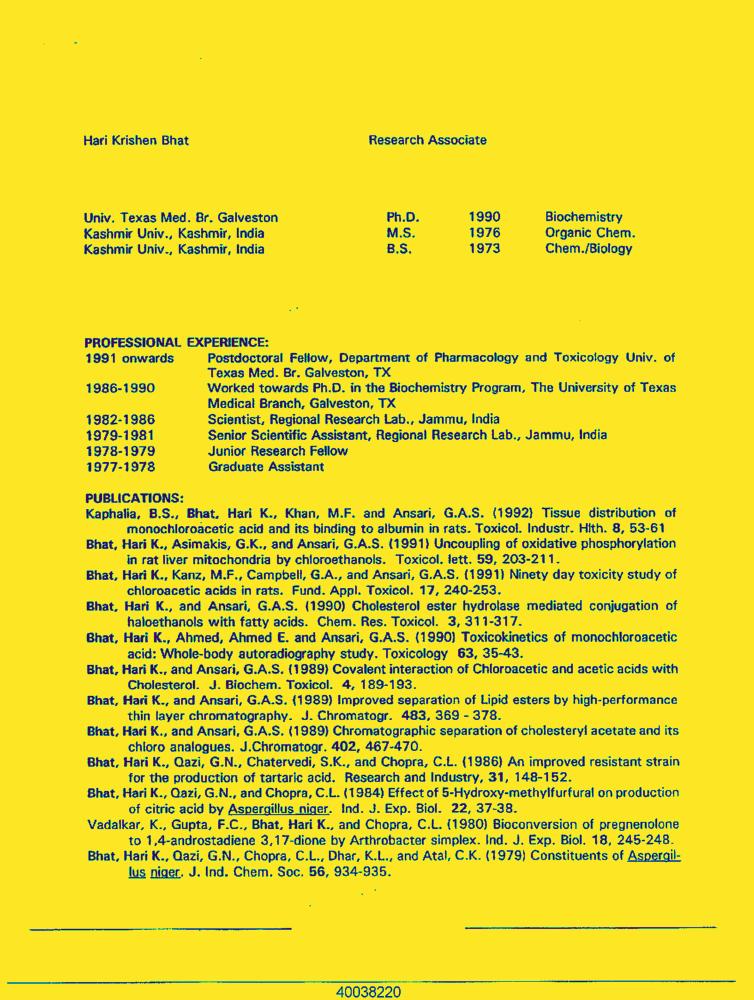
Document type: Resume-Doc